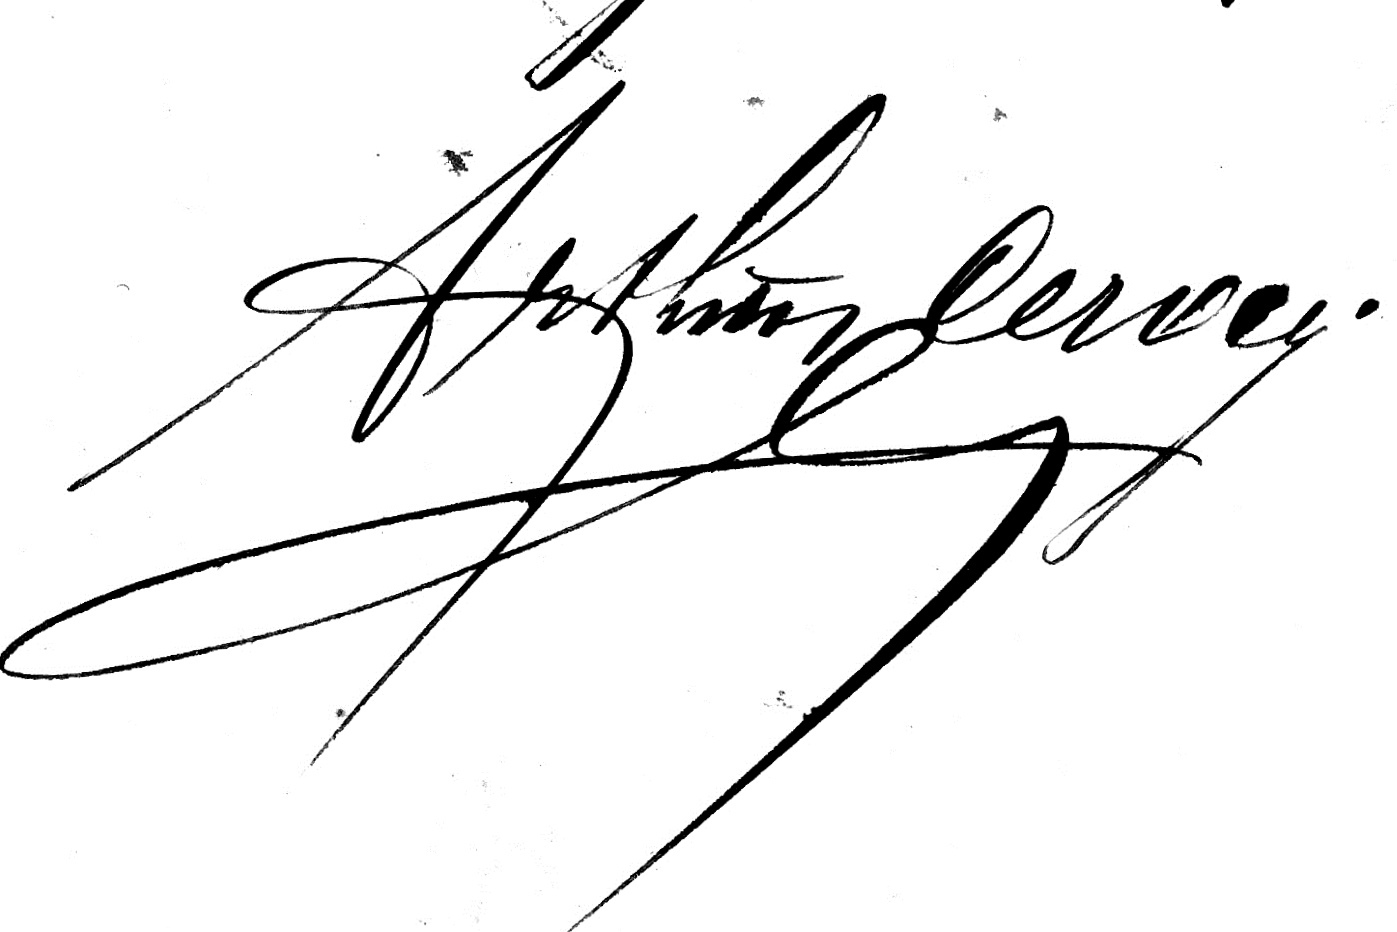
Signature of: arthur ceraj